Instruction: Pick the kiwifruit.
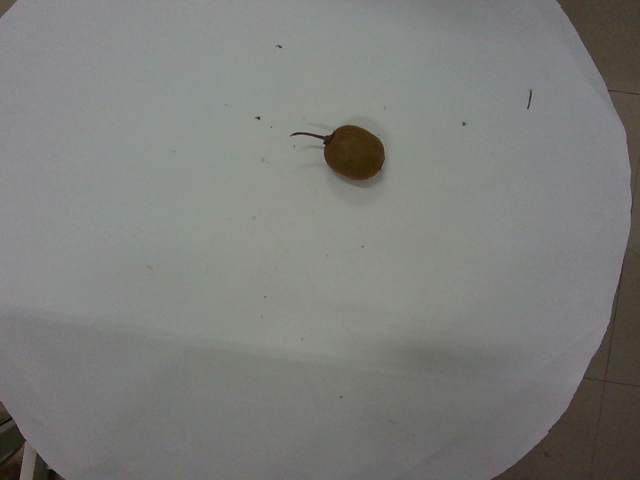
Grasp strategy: vertical